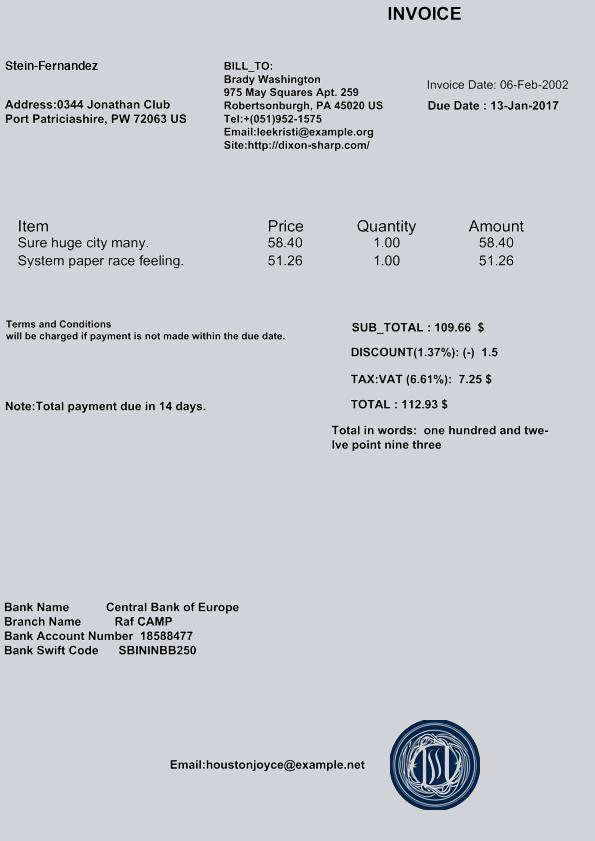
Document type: Invoice